Question: What is the address or location of the property listed in the document?
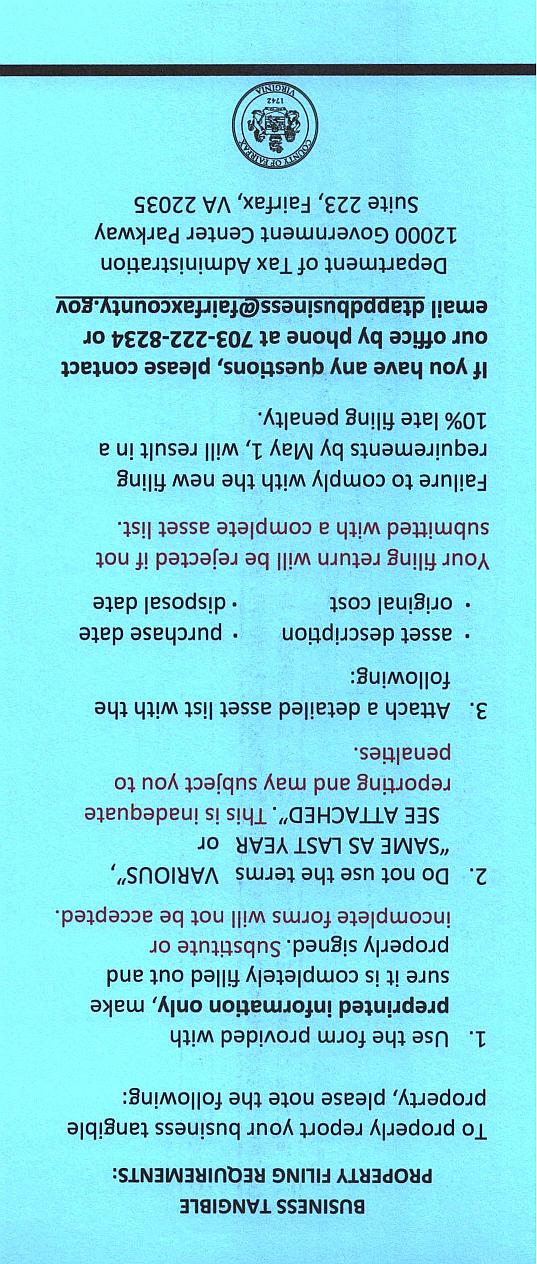
Answer: "Suite 222 Paxton VA Center 22 Fairley Street, Harrisburg, VA 22802"